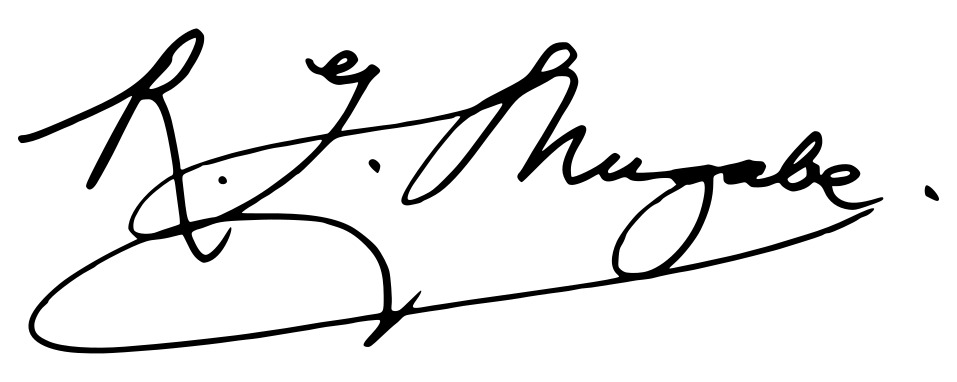
Signature of: robert mugabe